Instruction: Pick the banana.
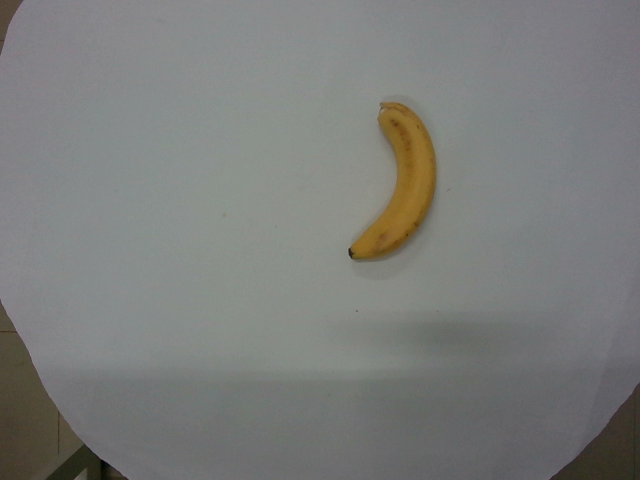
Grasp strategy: vertical